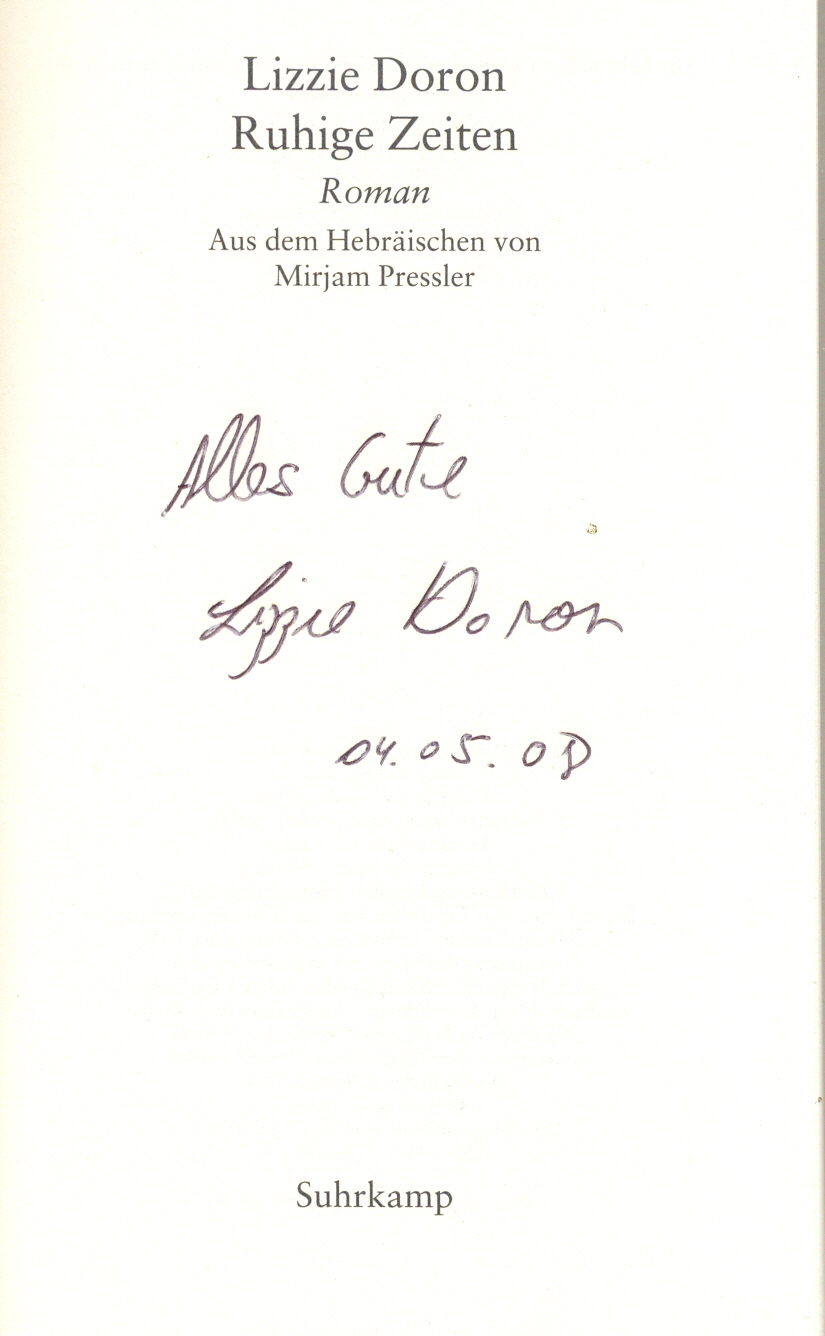
Signature of: lizzie doron